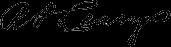
Signature of: richard p leary